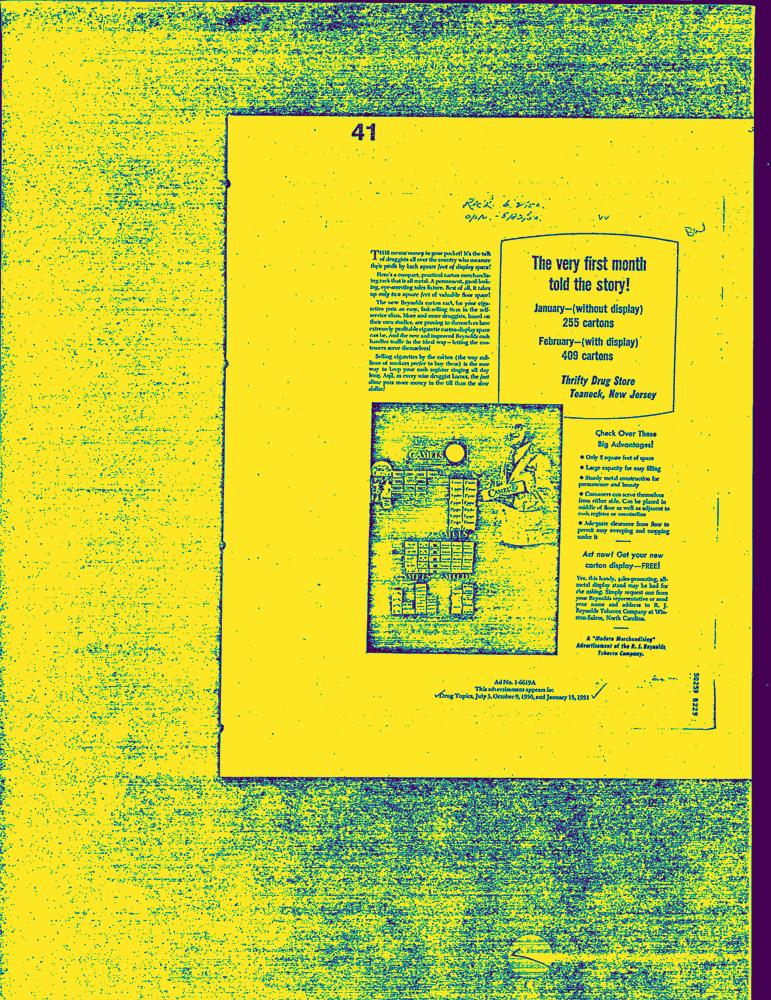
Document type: AD